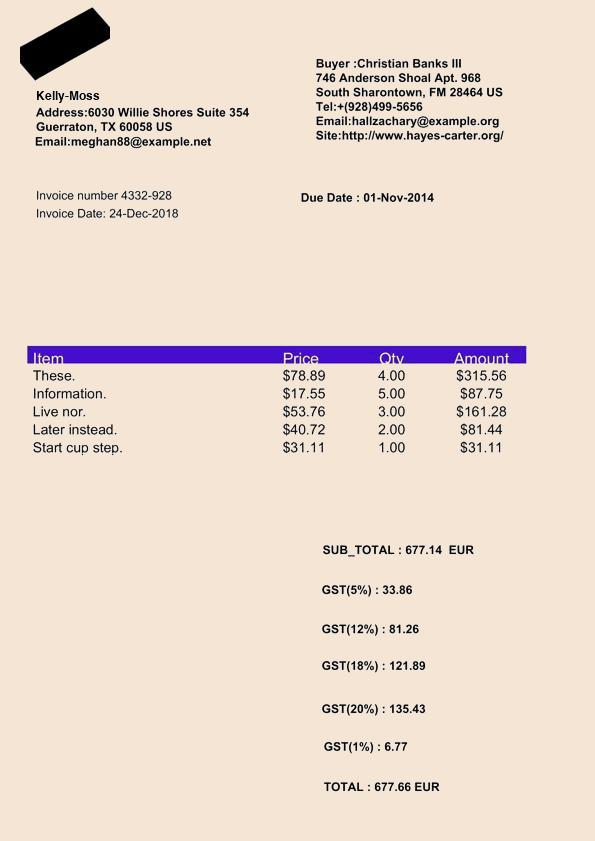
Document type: Invoice